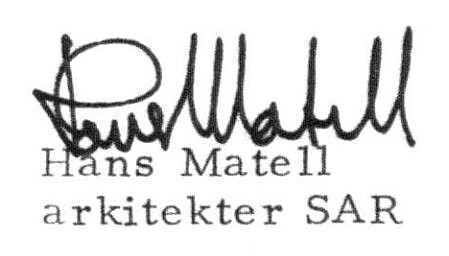
Signature of: hans matell